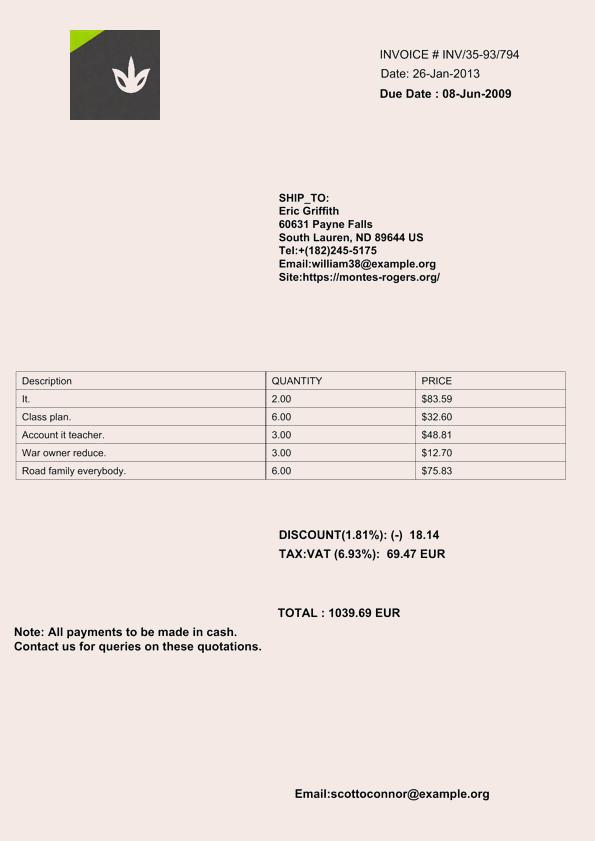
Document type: Invoice